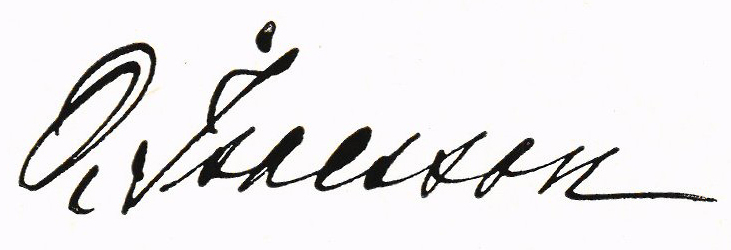
Signature of: ola isacsson